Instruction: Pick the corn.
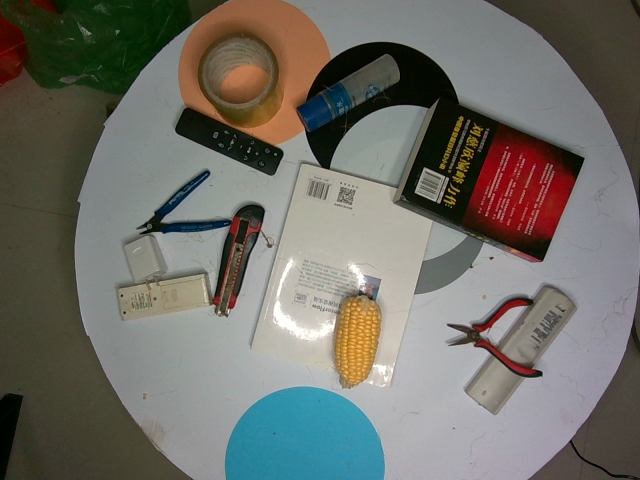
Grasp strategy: vertical